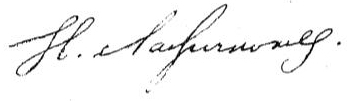
Signature of: ivan lazhechnikov